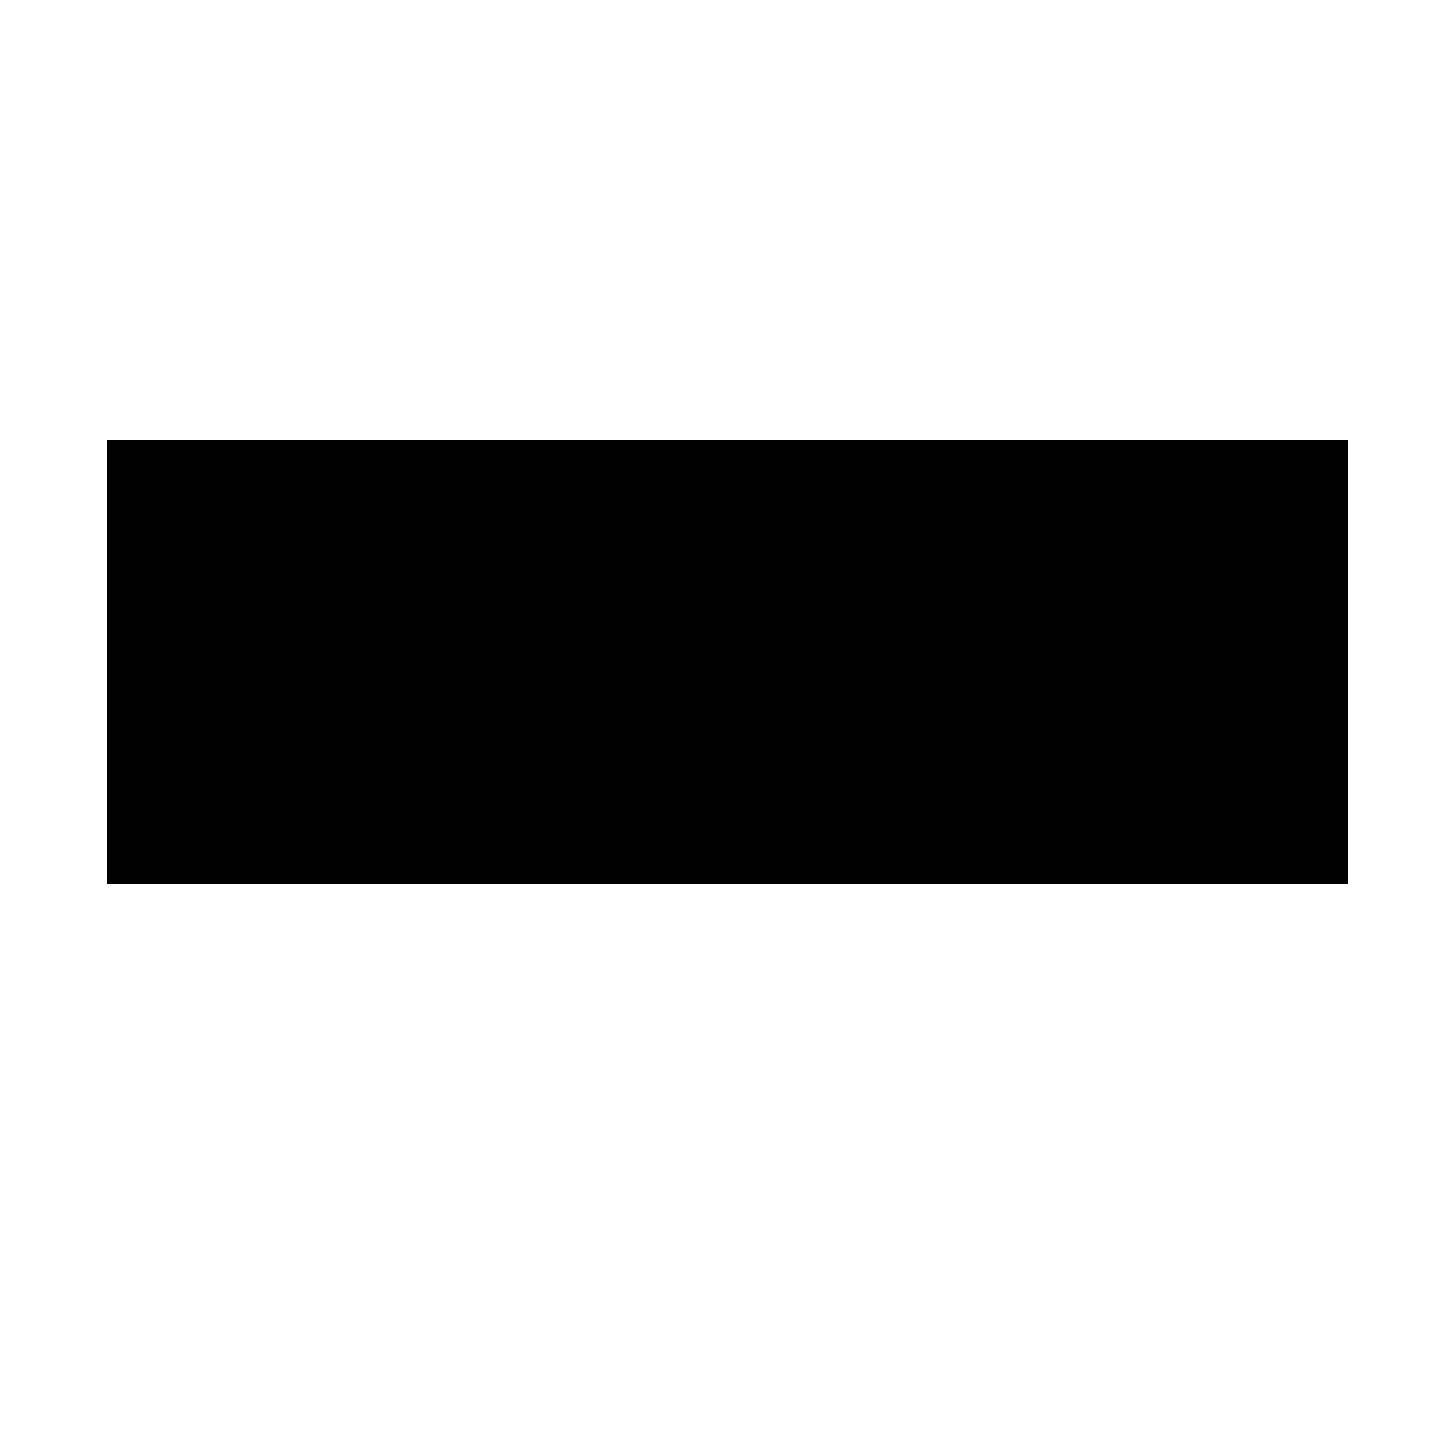
Signature of: misha geragosian